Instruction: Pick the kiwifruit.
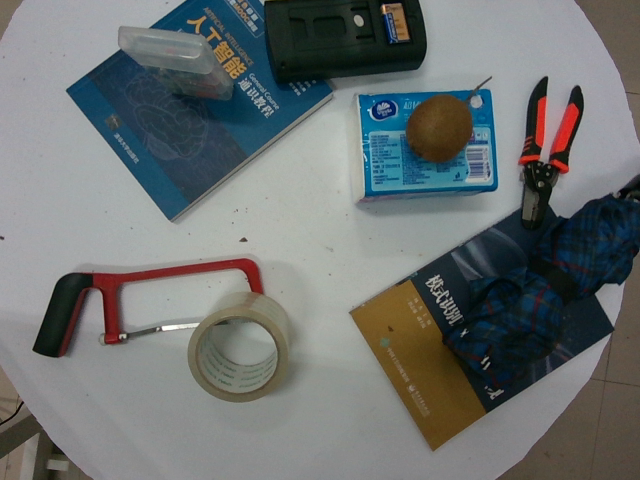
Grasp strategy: vertical